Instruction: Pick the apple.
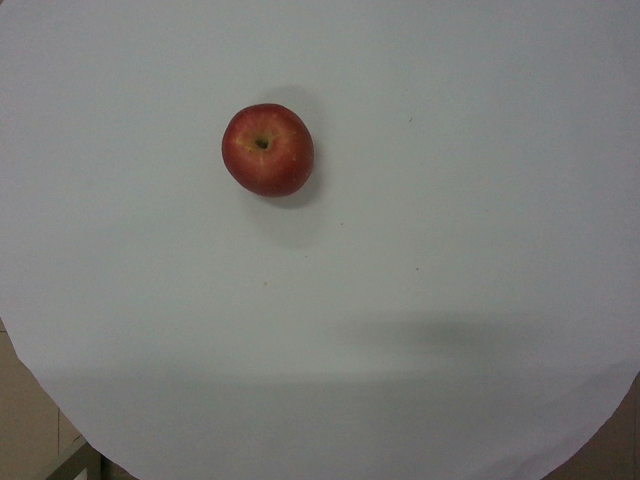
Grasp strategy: vertical